Question: What is the potential diagnosis?
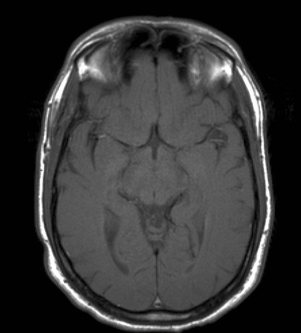
Answer: The possible diagnosis includes •  Multiple sclerosis
•  Lyme disease
•  ADEM (Acute Disseminated Encephalomyelitis)
•  Sarcoidosis
•  Vasculitis (SLE, etc.).